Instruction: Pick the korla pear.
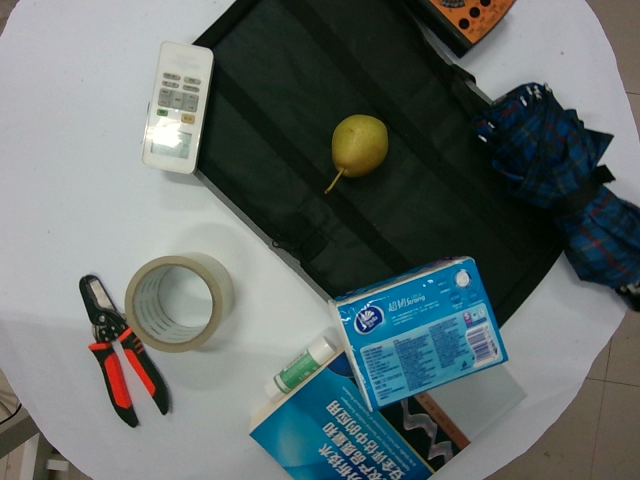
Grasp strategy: vertical